Question: What are the imaging findings?
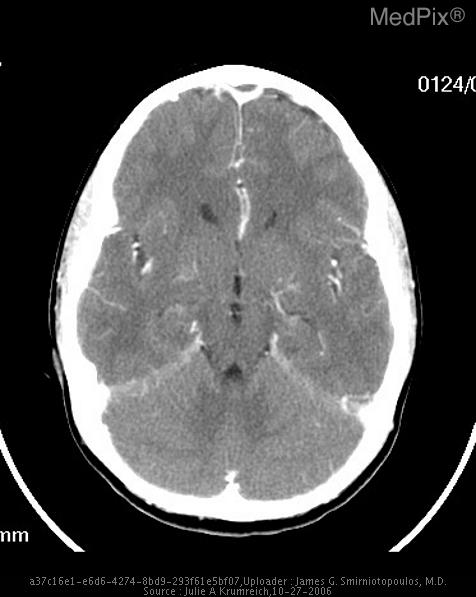
Answer: The imaging shows Non contrast CT demonstrated an isodense to grey matter-extraaxial, intracranial fluid collection that followed the convexity of the frontal cranium. It did not enhance after contrast - but showed rim enhancement of the displaced dura. There were numerous foci of air within it. Additionally, there was extensive paranasal sinus opacification with air fluid levels, most prominent in the left maxillary sinus and in  frontal and ethmoid sinuses bilaterally. There are bilateral inflammatory changes seen in the preseptal orbital tissues that extended over the zygomatic arches bilaterally.

MR imaging shows an epidural fluid collection with these signal characteristics: Iso to grey matter on T1, Hyperintense to grey matter on T2, FLAIR and DWI with low signal on ADC mapping. The child could not remain still enough for contrast enhanced MR images. Contrast enhanced Axial CT images demonstrate a lesion, isodense to grey matter with surrounding  enhancement, suggestive of an epidural fluid collection..